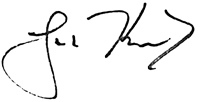
Signature of: joe kennedy iii